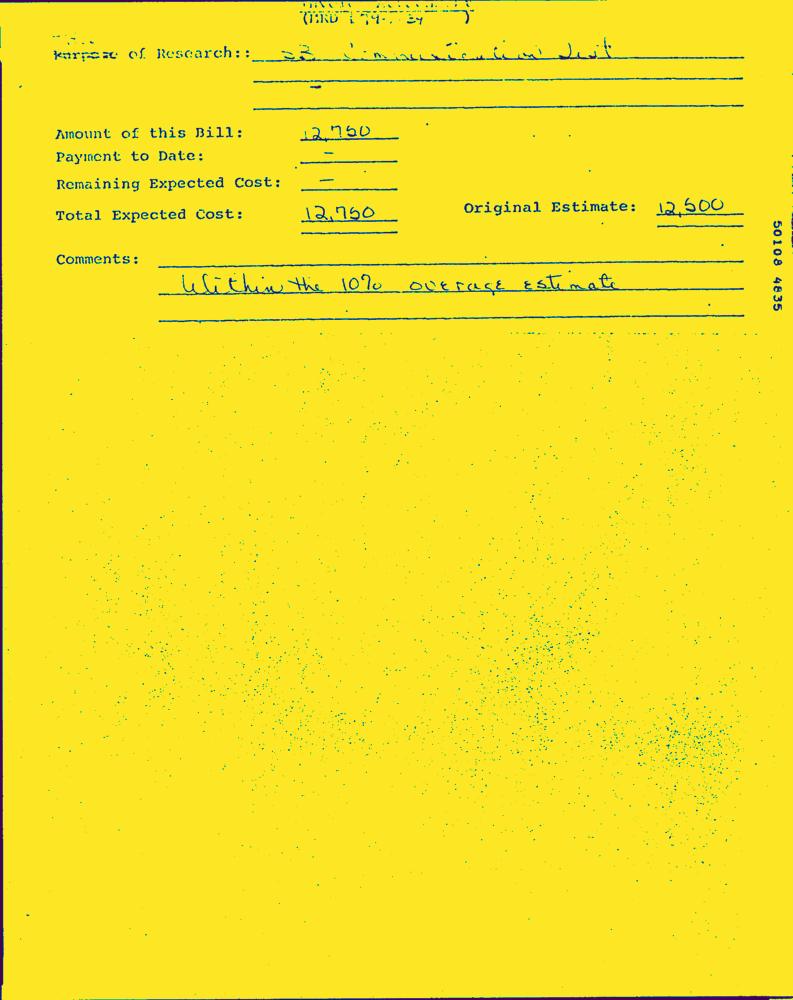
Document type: Invoice-Doc